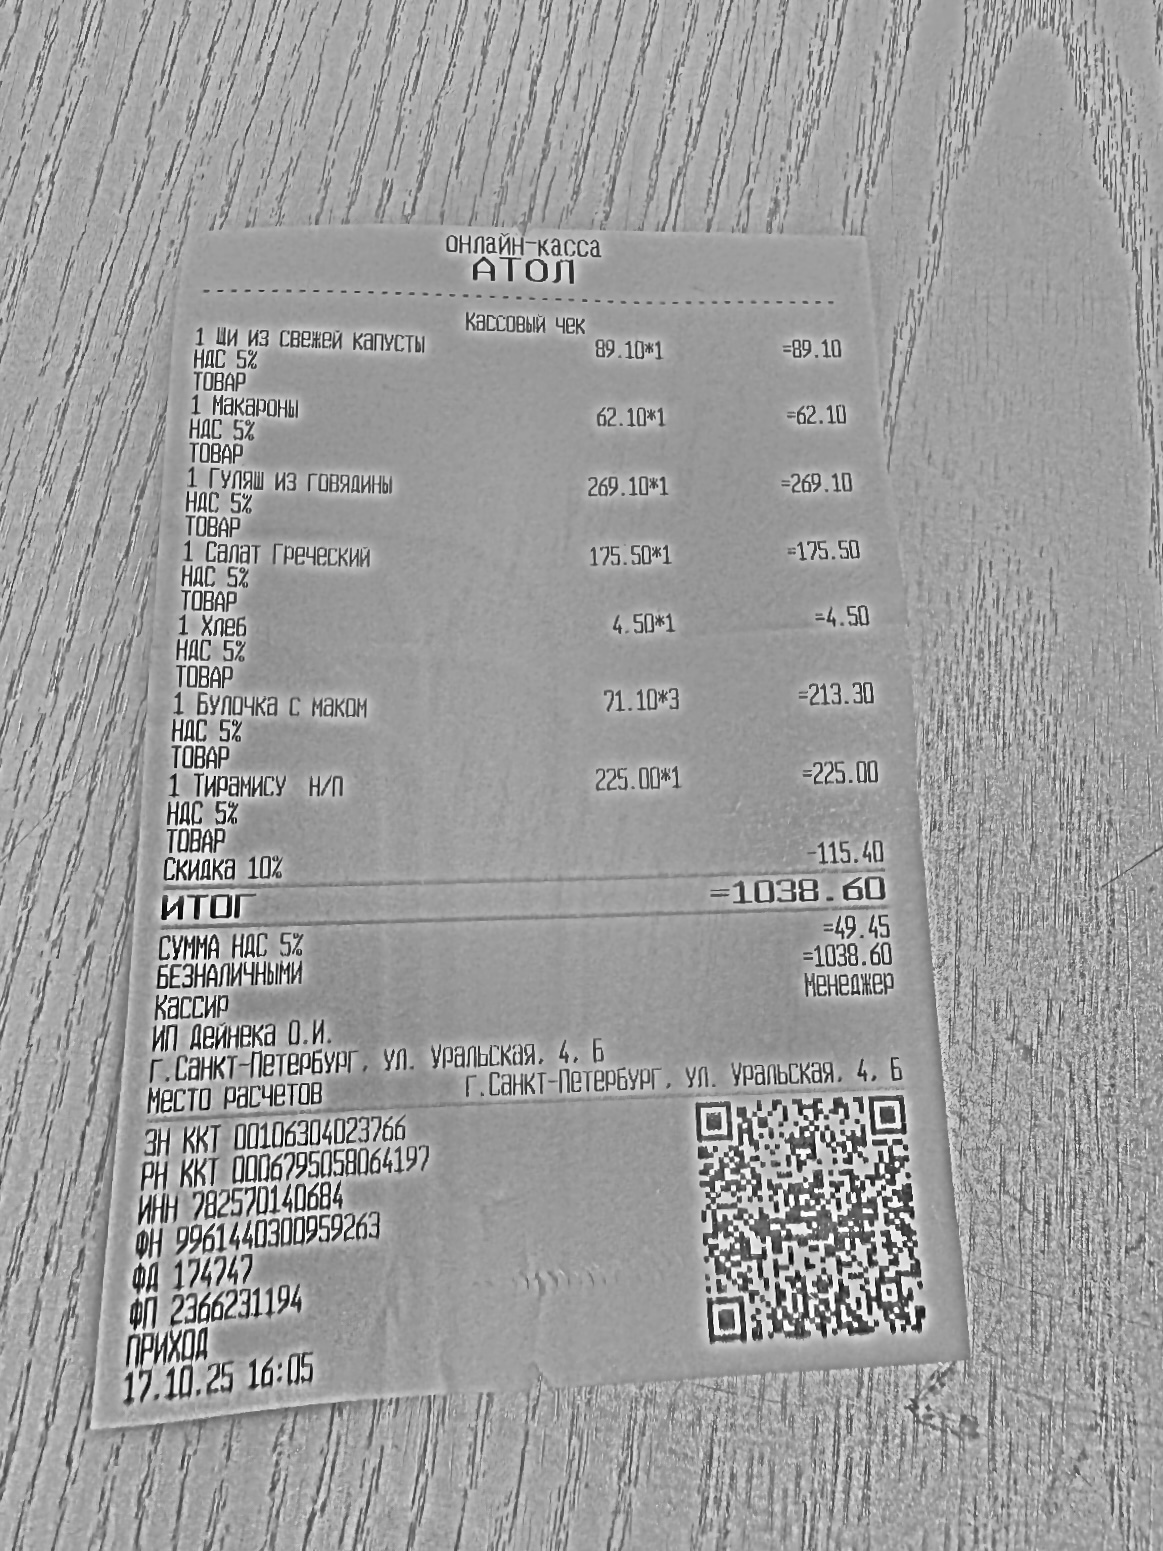
Продавец: ИП Дейнека О.И.
ИНН: 782570140684
Дата: 17.10.25
Товары: 1 Щи из свежей капусты; 1 Макароны; 1 Гуляш из говядины; 1 Салат Греческий; 1 Хлеб; 1 Булочка с маком; 1 Тирамису н/п; Скидка 10%
Количество: 1; 1; 1; 1; 1; 3; 1; не указано
Цена: 89.10; 62.10; 269.10; 175.50; 4.50; 71.10; 225.00; не указано
Сумма: 89.10; 62.10; 269.10; 175.50; 4.50; 213.30; 225.00; -115.40
Итого: 1038.60